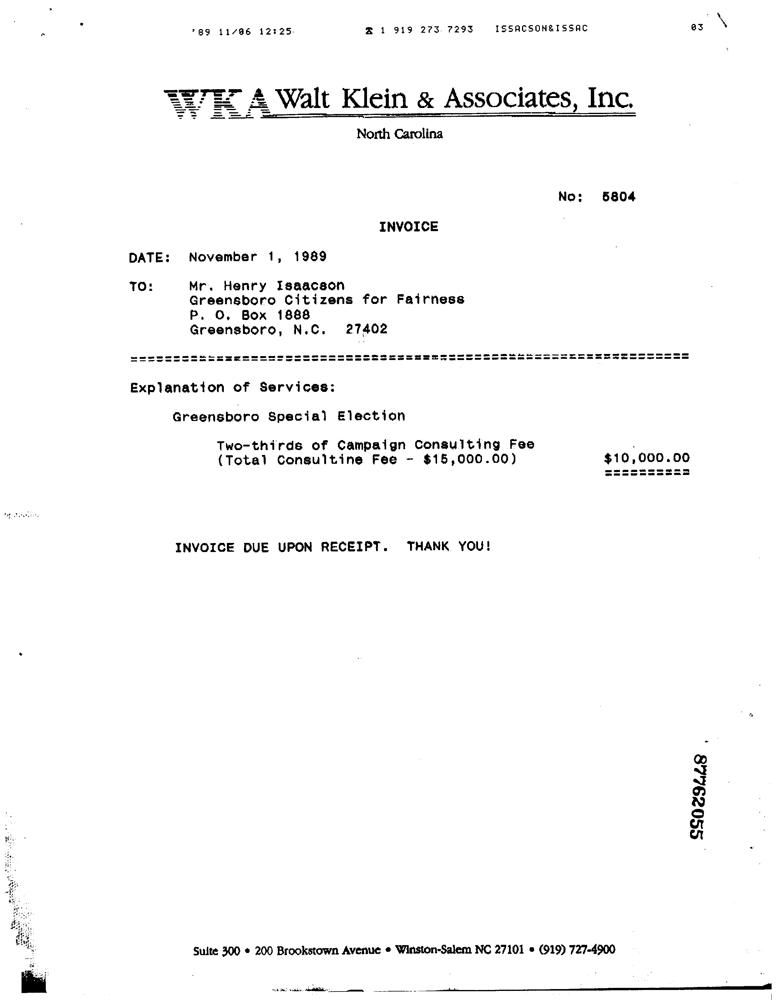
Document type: Invoice